Question: What is the suspected problem?
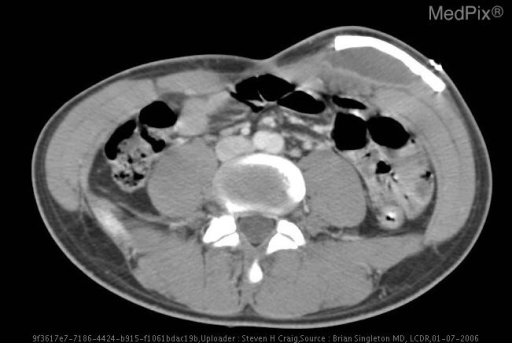
Answer: The findings suggest Skull cap within the left lower anterior abdominal wall.  There is a 10x6x1.5 cm nonenhancing fluid collection just posterior to the skull cap.. >Skull cap in left anterior abdominal wall with underlying liquified hematoma. The patient might have a history of 26 yo man developed persistent GI symptoms after craniocerebral trauma..